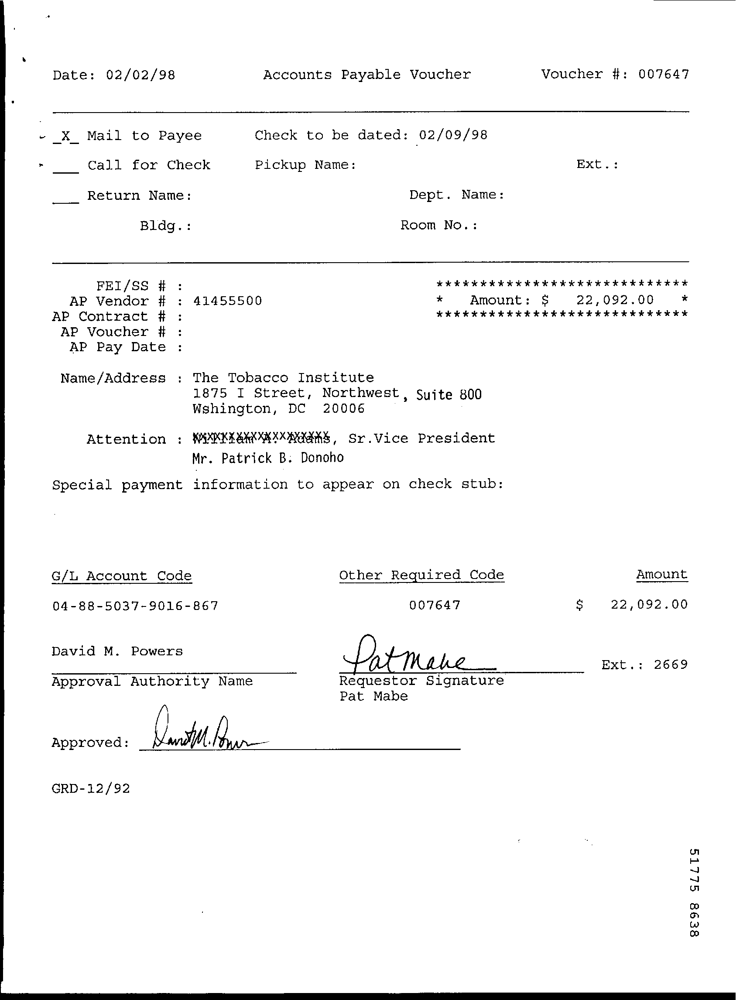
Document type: Invoice